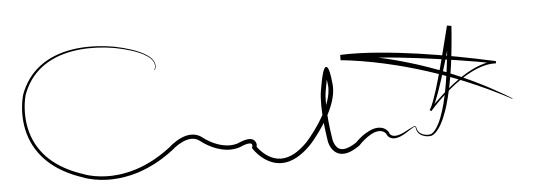
Signature of: anahí